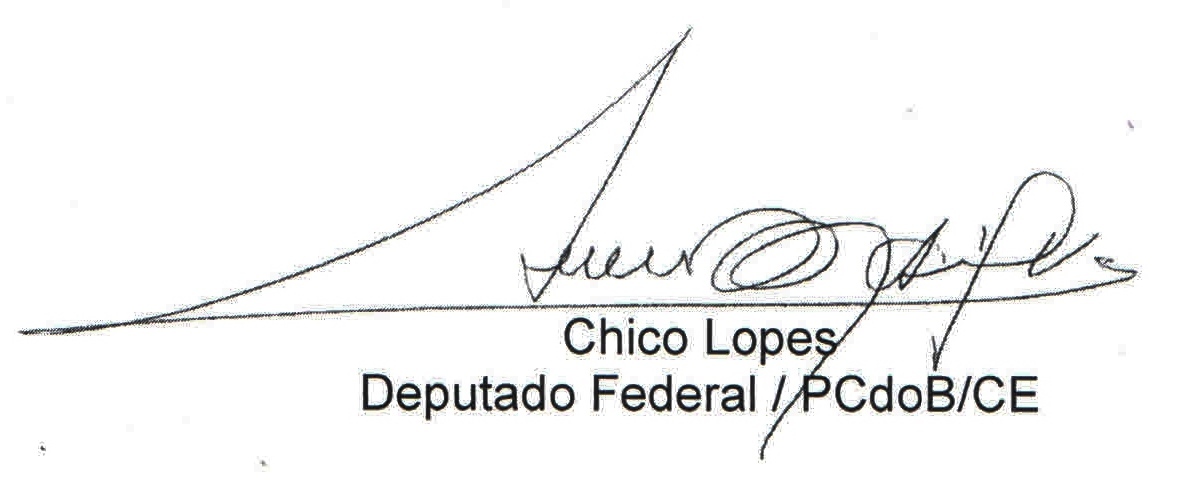
Signature of: chico lopes